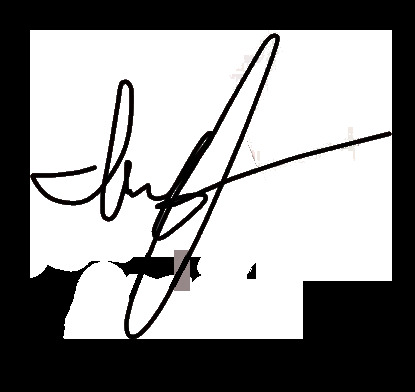
Signature of: ireland baldwin